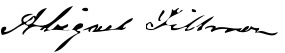
Signature of: abigail fillmore